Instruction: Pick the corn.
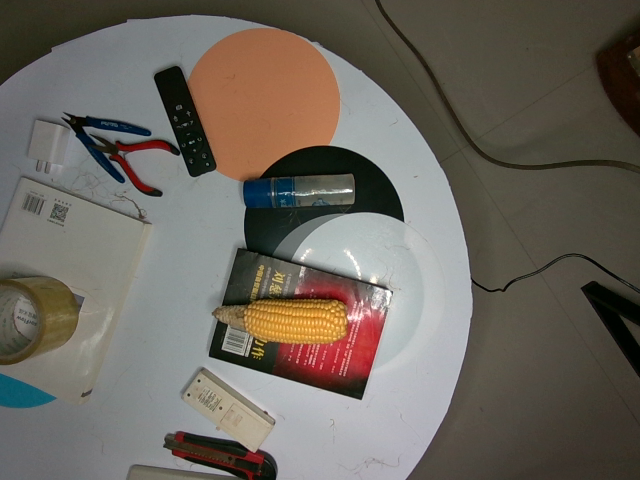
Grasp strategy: vertical